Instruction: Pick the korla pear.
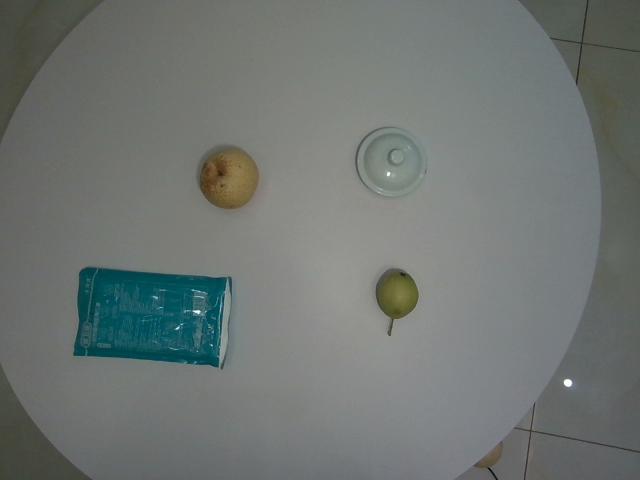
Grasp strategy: vertical